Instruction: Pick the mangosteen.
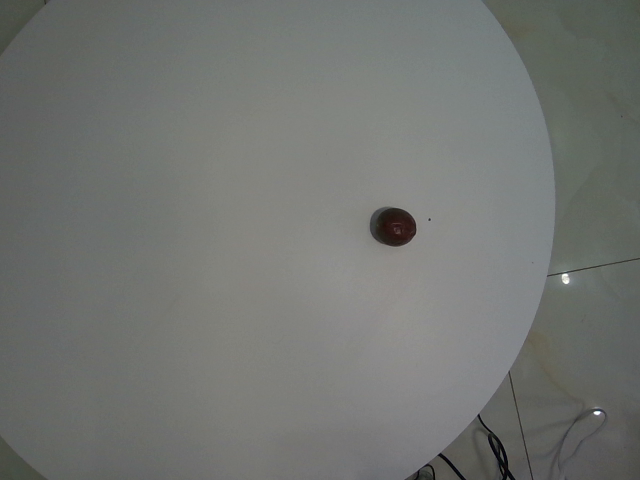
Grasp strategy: vertical